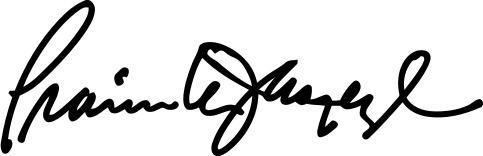
Signature of: pramila jayapal